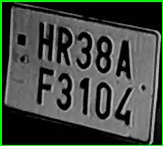
License plate number: HR 38AF 3104